Patient: Female, age 37
We present the case of a 37-year-old female patient hospitalized in the Gastroenterology Department of the Craiova County Emergency Clinical Hospital in September 2020 for high dysphagia, odynophagia and weight loss (approximately 5kg in the last 2 months before presentation).
From the personal medical history, we noted that the patient has been known to have ileo-colonic Crohn's disease since 2007, currently in clinical remission, associating extraintestinal manifestations such as spondylitis and sacroiliitis, for which she underwent biological treatment with Infliximab combined with Azathioprine, discontinued on her own initiative about 5 years ago, subsequently treatment with Mesalazine 3g/day and Azathioprine 100mg/day, and in October 2019 was initiated biological therapy with Adalimumab, discontinued one month before the presentation due to recurrent pharyngitis.
The patient's family medical history was insignificant.
The patient complained of the onset of symptoms approximately two months before the presentation, by odynophagia, symptoms that did not yield to symptomatic medication, which is why she went to the ENT Department, where, following investigations, the diagnosis of acute erythematous angina was established, for which she subsequently received antibiotic treatment (Amoxicillin+Clavulanic Acid), with no clinical response.
Other medical examinations were performed, initially throat cultures were achieved, which highlighted the presence of Enterobacter cloacae, following antibiotic treatment with Ceftriaxone; however, the symptoms did not improve significantly.
Subsequently, tonsillar biopsies were performed, which ruled out malignancy.
In evolution, the patient's symptoms worsened, from progressive difficulty in swallowing to total high dysphagia, both for solid and liquid foods, accompanied by sialorrhea, marked physical asthenia and weight loss (approximately 5kg). The patient also stated night sweats.
At physical examination, the patient was with an affected general condition, temperature 36.9 C, underweight (Weight of 48kg, Height 164cm, body mass index of 17.85), pale and dehydrated skin and mucous membranes, morphologically intact osteo-articular system, with pain when mobilizing the pelvis and lumbar spine, positive Eriksen sign, positive Volkman sign; examination of the superficial lymph nodes system, highlights at the level of the right latero-cervical region, two oval structures, of firm consistency, immobile on deep and superficial planes, without sensitivity to palpation, with a long axis of about 1cm.
No significant pathological changes were observed on chest auscultation.
ENT examination found congested and hypertrophied palatine tonsils bilaterally and the presence of multiple gray-whitish granules, small in size, diffusely disseminated in the pharynx and larynx.
Several differential diagnoses were discussed: viral pharyngotonsillitis, bacterial pharyngotonsillitis, herpetic pharyngotonsillitis, pharyngotonsillitis in acute retro-viral syndrome, oropharyngeal candidiasis, periamygdalian abscess, retropharyngeal abscess, pharyngeal syphilis, acute or chronic laryngitis, tonsillar neoplasm, haematological diseases (agranulocytosis, acute leukemias, lymphomas).
Laboratory tests showed mild hypo-albuminemia, moderate microcytic hypochromic anemia, lymphopenia, ESR=120mm/h (N: 2-12mm/h), C-reactive protein=88.24mg/L (N: 0-5mg/L), prothrombin index=61% (N: 79-146%), INR=1.38 (Normal range between 0.8 and 1.16), the rest of the blood tests being within normal limits.
Additional biological investigations were performed: microbiological examination of pharyngeal exudate (negative for Candida spp, Staphylococcus aureus, Streptococcus pyogenes), anti-HIV antibodies 1/2 (absent), venereal disease research laboratory (VDRL) (negative); however, we found a positive result for the Koch Bacillus in the patient's sputum.
Following the changes encountered in the physical examination and the results of biological tests, it was decided to perform a computed tomography examination of the neck and chest region.
At the level of the neck we distinguished a diffuse thickening of the epiglottis, of ariepiglottic folds bilaterally, of vocal cords bilaterally, without obvious asymmetries andhomogeneous, non-specific jugular latero-cervical lymph nodes at the right postero-superior level with dimensions up to 12/7mm and up to 10/6mm at the level of the left postero-inferior triangle with the same characteristics (Figure 1).
Computed tomography of the thoracic region showed pulmonary condensation with massive cavitation at the level of the apical segment of the right upper lobe and the segments of the middle lobe; multiple nodular focal condensation areas, disseminated in both lung areas except the basal segments of the left lower lobe, with a tendency to confluence; micronodular lesions with the same arrangement; nonspecific right lower para-tracheal mediastinal adenopathy 14/7mm; without pleuro-pericardial fluid; the described appearance may argue for hematogenous disseminated tuberculous lesion (Figure 2).
Based on the information obtained from the anamnesis, physical examination and paraclinical investigations, we established the diagnosis of pulmonary tuberculosis with extrapulmonary, pharyngeal and laryngeal foci, most likely developed in the context of biological therapy with Adalimumab for Crohn's disease.
Therefore, therapy with Adalimumab was discontinued, and the patient was referred to a specialized medical unit to initiate the specific treatment.
The patient's evolution was favorable with the beginning of the tuberculostatic treatment, being discharged from the Leamna Pneumophthisiology Hospital with good general condition and improved symptoms.
Regarding the gastrointestinal pathology, the patient is still in clinical remission (one-two stools of normal consistency per day, without blood in stool), and will return for follow-up control visits, after the completion of tuberculosis-specific treatment.
Also, a clinico-biological and imaging re-evaluation of Crohn's disease will be needed in order to establish the new therapeutic approach.
Keywords: crohn's disease, adalimumab, anti-tnf-α agents, side effects, tuberculosis
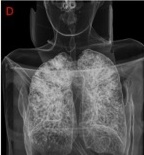
Image caption: 3D reconstruction after CT examination. there is a noticeable damage to the lungs predominantly in the upper two thirds, with minimal damage to the basal regions.